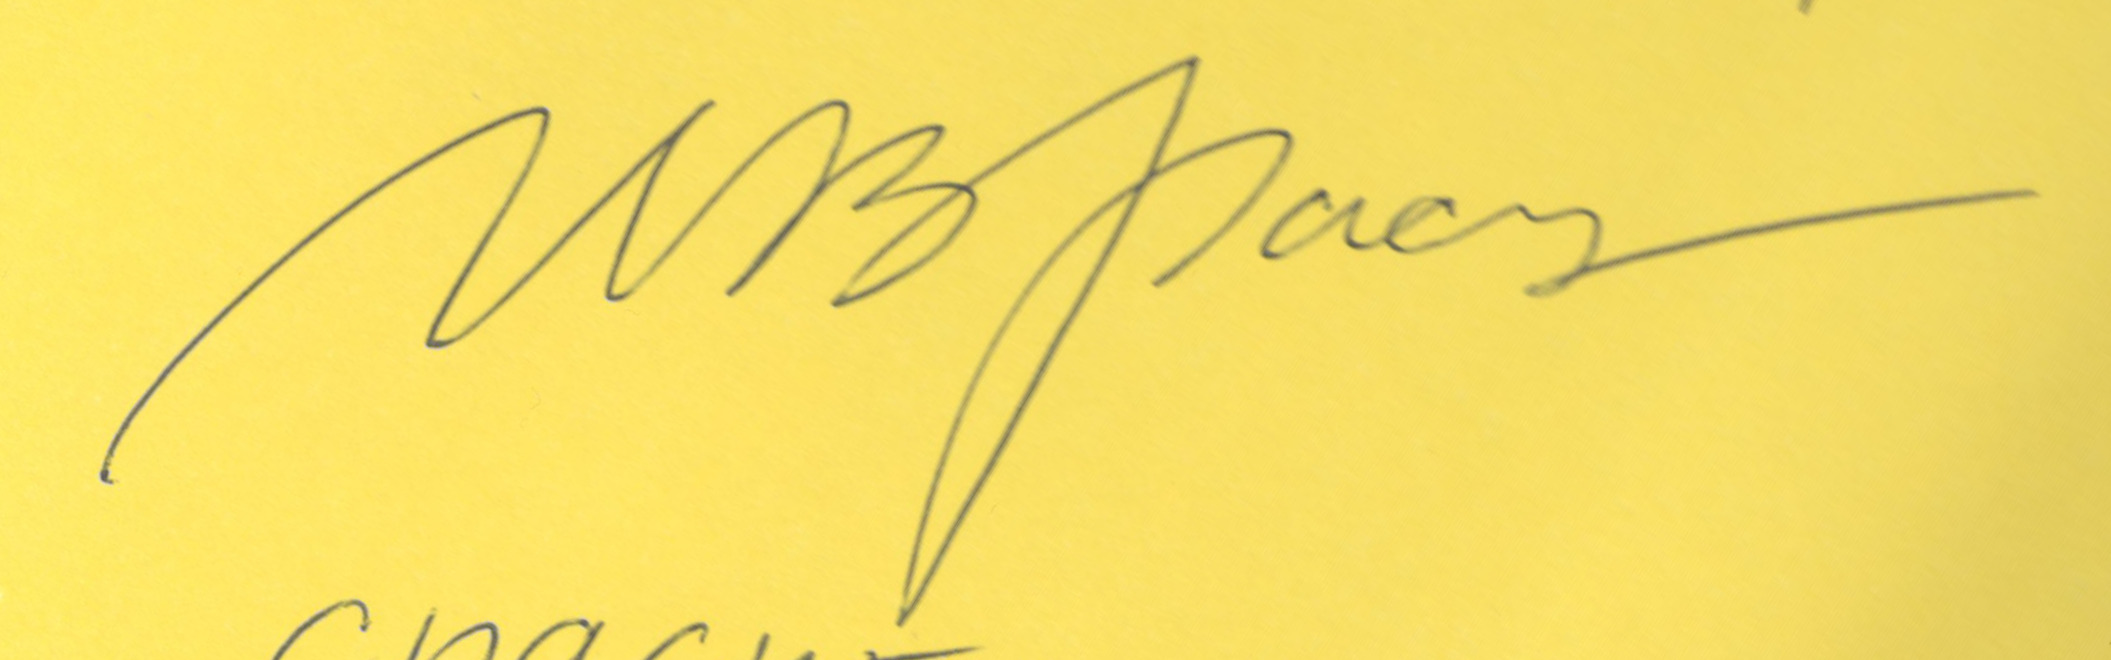
Signature of: igor rasteriaev